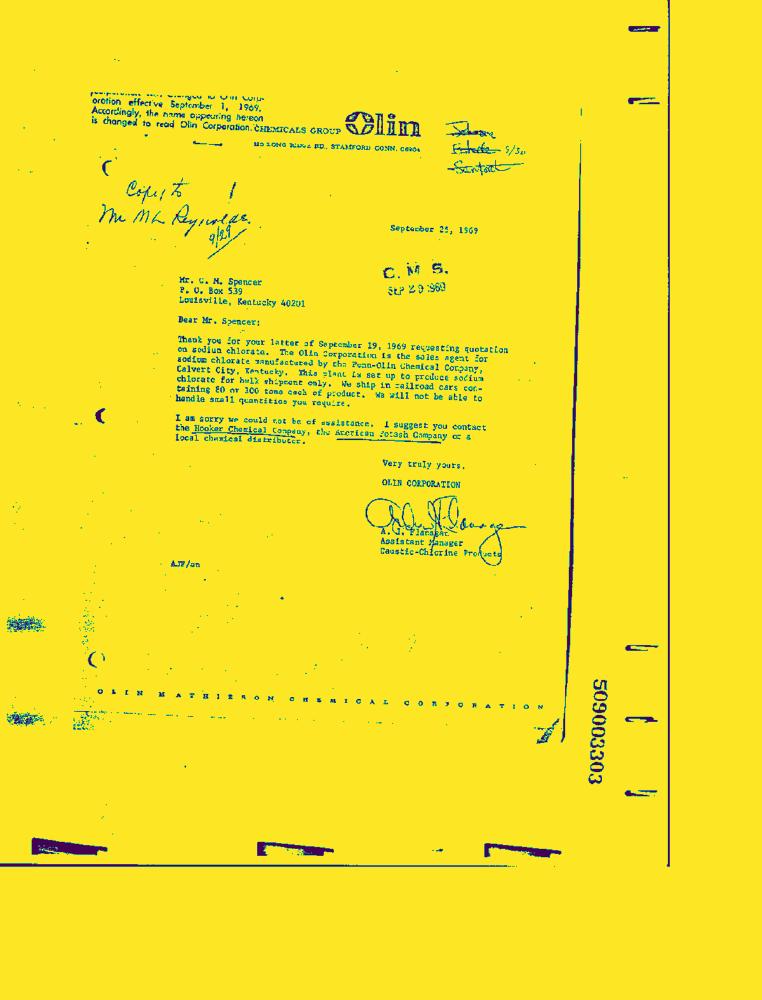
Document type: Letter-Doc